Question: How does the patient history play a role?
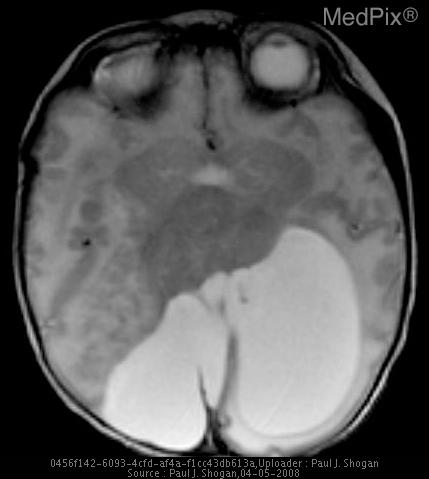
Answer: The patient's history of Full-term neonate with abnormal prenatal ultrasound. is key in understanding the case.